Question: What is the suspected problem?
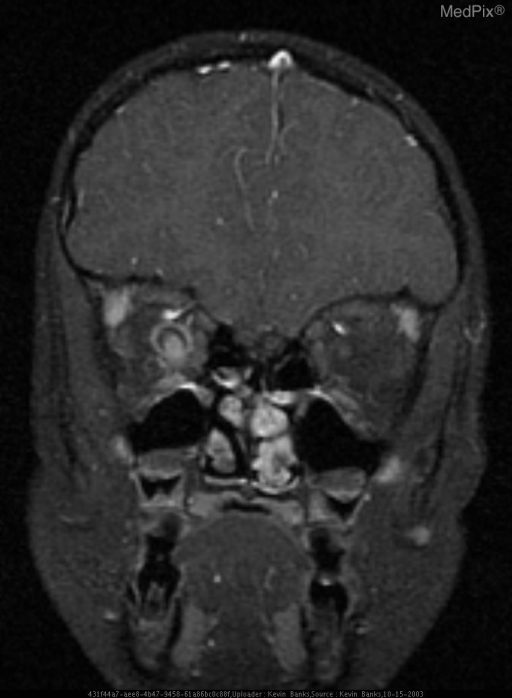
Answer: The findings suggest CT of the orbits shows asymmetry of the optic nerves with the right optic nerve enlarged when compared to the left. Subsequent MRI evaluation of the orbits demonstrates enlargement of the right optic nerve with associated abnormal increased T2 signal intensity and enhancement on post-gadolinium series extending from globe to just anterior to the optic chiasm. Enhancement of the intraorbital fat adjacent to the nerve is also present. The remainder of the optic pathways are normal (not shown).. Coronal T1WI post-gad image with fat suppression shows abnormal enhancement of the right optic nerve and associated enlargement.. The patient might have a history of A 6 YO female presented to the emergency department with a 3 day history of right eye pain and severe decreasing visual acuity..